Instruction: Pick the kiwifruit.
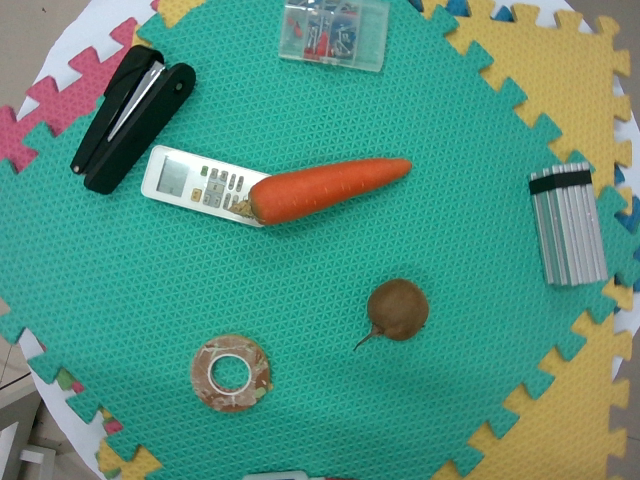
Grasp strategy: vertical